Question: Explain the disease:
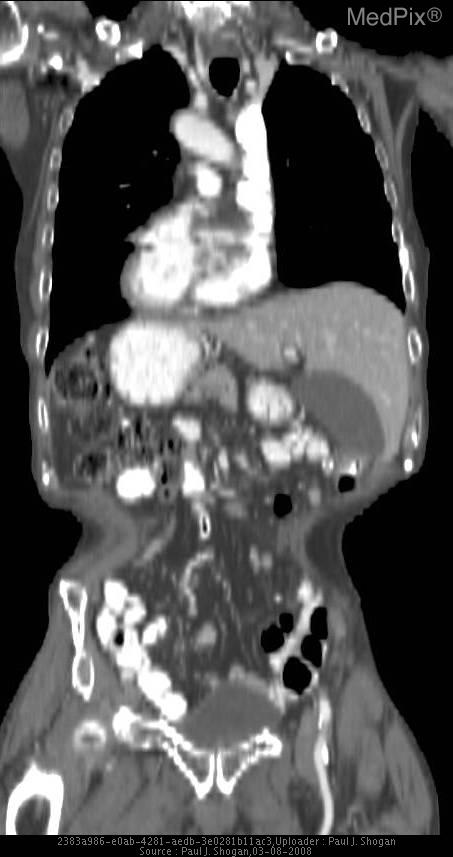
Answer: The disease is discussed as: There are three types of situs:
» situs solitus (normal),
» situs inversus (mirror image of normal), and
» situs ambiguous (1).

In regards to situs inversus, the systemic atrium is on the left, with a left-sided trilobed lung, liver, gallbladder, and inferior vena cava.  The pulmonary atrium is on the right with a right-sided bilobed lung, stomach, single spleen, and aorta.  Additionally, the cardiac apex is on the right (situs inversus with dextrocardia or situs inversus totalis) (2, 3).  Identified in about 0.01% of the population, situs inversus is recessively inherited, more common in males, and is associated with other congenital disorders such as polysplenia, asplenia, horseshoe kidney, diaphragmatic hernia, and annular pancreas (2, 4).

Kartagener syndrome is a type of primary ciliary dyskinesia (PCD) that includes: situs inversus, nasal polyposis with chronic sinusitis, and bronchiectasis.  It is present in anywhere from 20%-25% of patients have situs inversus, however, only 50% of patients with immotile cilia syndrome have situs inversus.  This 50/50 split relates to the role of cilia in creating chemical gradients in the embryo that organize Left-Right asymmetric development.

Impaired mucociliary clearance leads to recurrent lung infections, bronchiectasis predominately affecting the lower lung fields, chronic sinusitis, and otitis media (1, 2, 3).